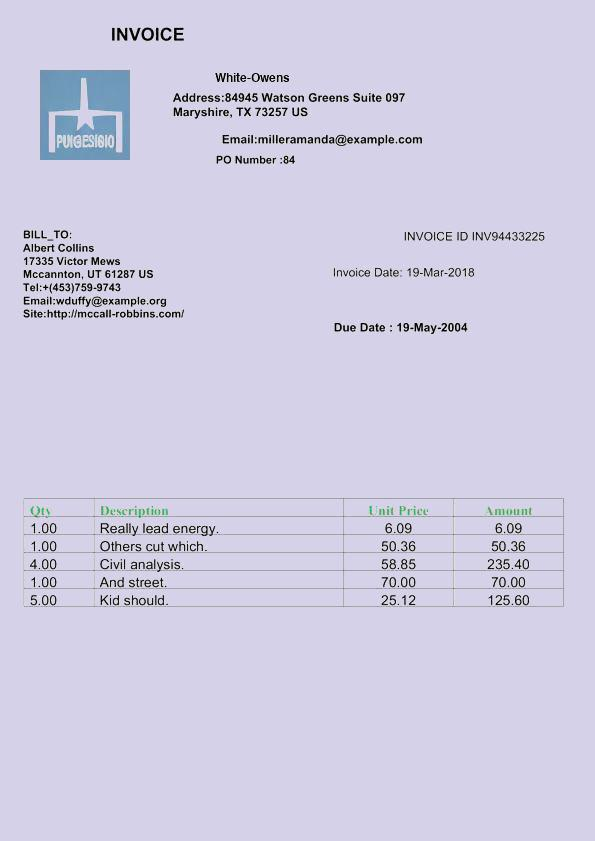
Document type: Invoice